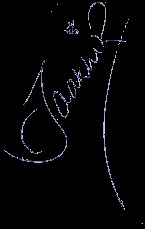
Signature of: faakhir mehmood